Question: Explain the disease:
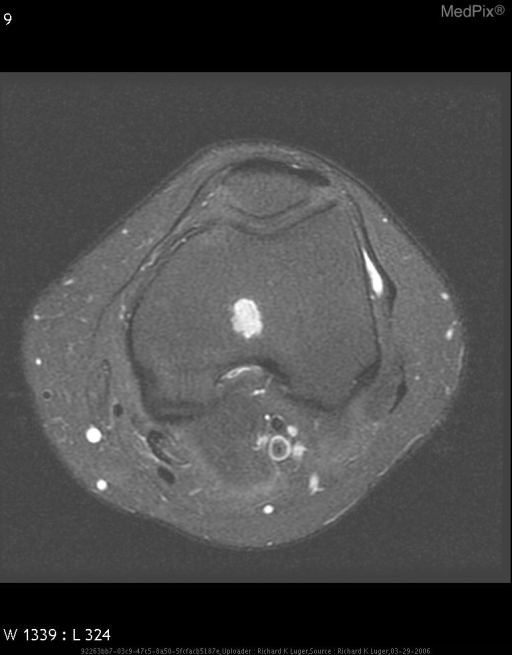
Answer: The disease is discussed as: A benign neoplasm composed of ectopic cartilage rests that have migrated into bones’ metaphysis from the growth plate. Enchondromas are usually singular, but multiple lesions may occur in enchondromatosis syndromes such as Ollier’s, Maffucci’s and metachondromatosis.  Enchondromas are a benign finding seen incidentally on plain radiographs MRI, and/or CT while investigating other pathology.

Typically, patients are 20-40 years old when the tumor is identified.  The patient with any of the enchondromatosis syndromes is typically younger when the first lesion is identified. There is no gender or racial predilection.

In the United States, enchondromas account for 12-14% of benign bone neoplasms and 3-10% of osseous neoplasms in general. They are most commonly found in the diaphyses of the hands and feet, and less commonly in the femur, humerus, or tibia.  Enchondromas present as small (<5 cm) lytic masses which have a pattern of lobulated arcs and rings indicative of their chondroid matrix.  When found in the larger bones, they are usually metaphyseal, centrally located and can have a sclerotic margin.

Frequently plain radiographs are adequate to identify and diagnose enchondromas.  Occasionally, further imaging such as CT or MRI may be required to offer a more complete picture of the bone surrounding the tumor.  Bone scans are usually ineffective in the diagnosis of enchondromas as typical findings of mildly increased uptake are non-specific.

Enchondromas are benign but can cause pathologic fractures or can rarely progress to chondrosarcoma. This malignant transformation is of concern due to the destructive changes which occur in high grade tumors as well as the 5 year survival rate which is as low as 15% in high grade tumors.

Tumors found in the hands and feet have a virtually negligible transformation rate while those seen in the long and flat bones should be monitored more closely for transformation. Transformation to malignancy occurs much more frequently in patients with enchondromatosis.

The following radiographic changes are suggestive of this transformation to chondrosarcoma:
• 	Scalloping of the inner surface of the bone
• 	Thickening of the bone cortex
• 	Reactive bone growth on the outer surface of the bone
• 	Erosion surrounded by reactive bone
• 	Noticeable growth in the bony erosion
• 	MRI may identify cortical extension and extension to the soft tissue mass.

With the exception of enlarged digits when hands and feet are involved, physical exam of the patient with an enchondroma is usually unremarkable. Pain found on exam is attributable to either adjacent but non-related pathology, pathologic fracture resulting from the enchondroma, or should raise the clinical suspicion for progression to chondrosarcoma.

Differential diagnosis varies depending on whether calcifications are present.  In cases in which they are, bone infarct which may exhibit a serpiginous lining and low grade chondrosarcoma must be considered.  If the lesion is purely lytic, however, non-ossifying fibroma, simple bone cyst, fibrous dysplasia, eosinophilic granuloma, and clear cell chondrosarcoma should be considered.
When considering these diagnoses, the following factors are each used to rule out the diagnosis in question:
• 	Non-ossifying fibroma – usually cortically based, enchondromas are medullary based
• 	Simple bone cyst – usually seen before age 20
• 	Eosinophilic granuloma – also seen commonly in patients before age 20
• 	Fibrous dysplasia – has a ground glass appearance on imaging
• 	Clear cell chondrosarcoma – epiphyseally based, with extension into the metaphysis usually seen on MR

When asymptomatic, treatment of enchondromas consists of observation.  In the patient in whom a pathologic fracture has occurred, the fracture is usually allowed to heal, followed by curettage and filling of the cavity with bone fragments or cement.